Question: What is the estimated tax bill amount according to the document?
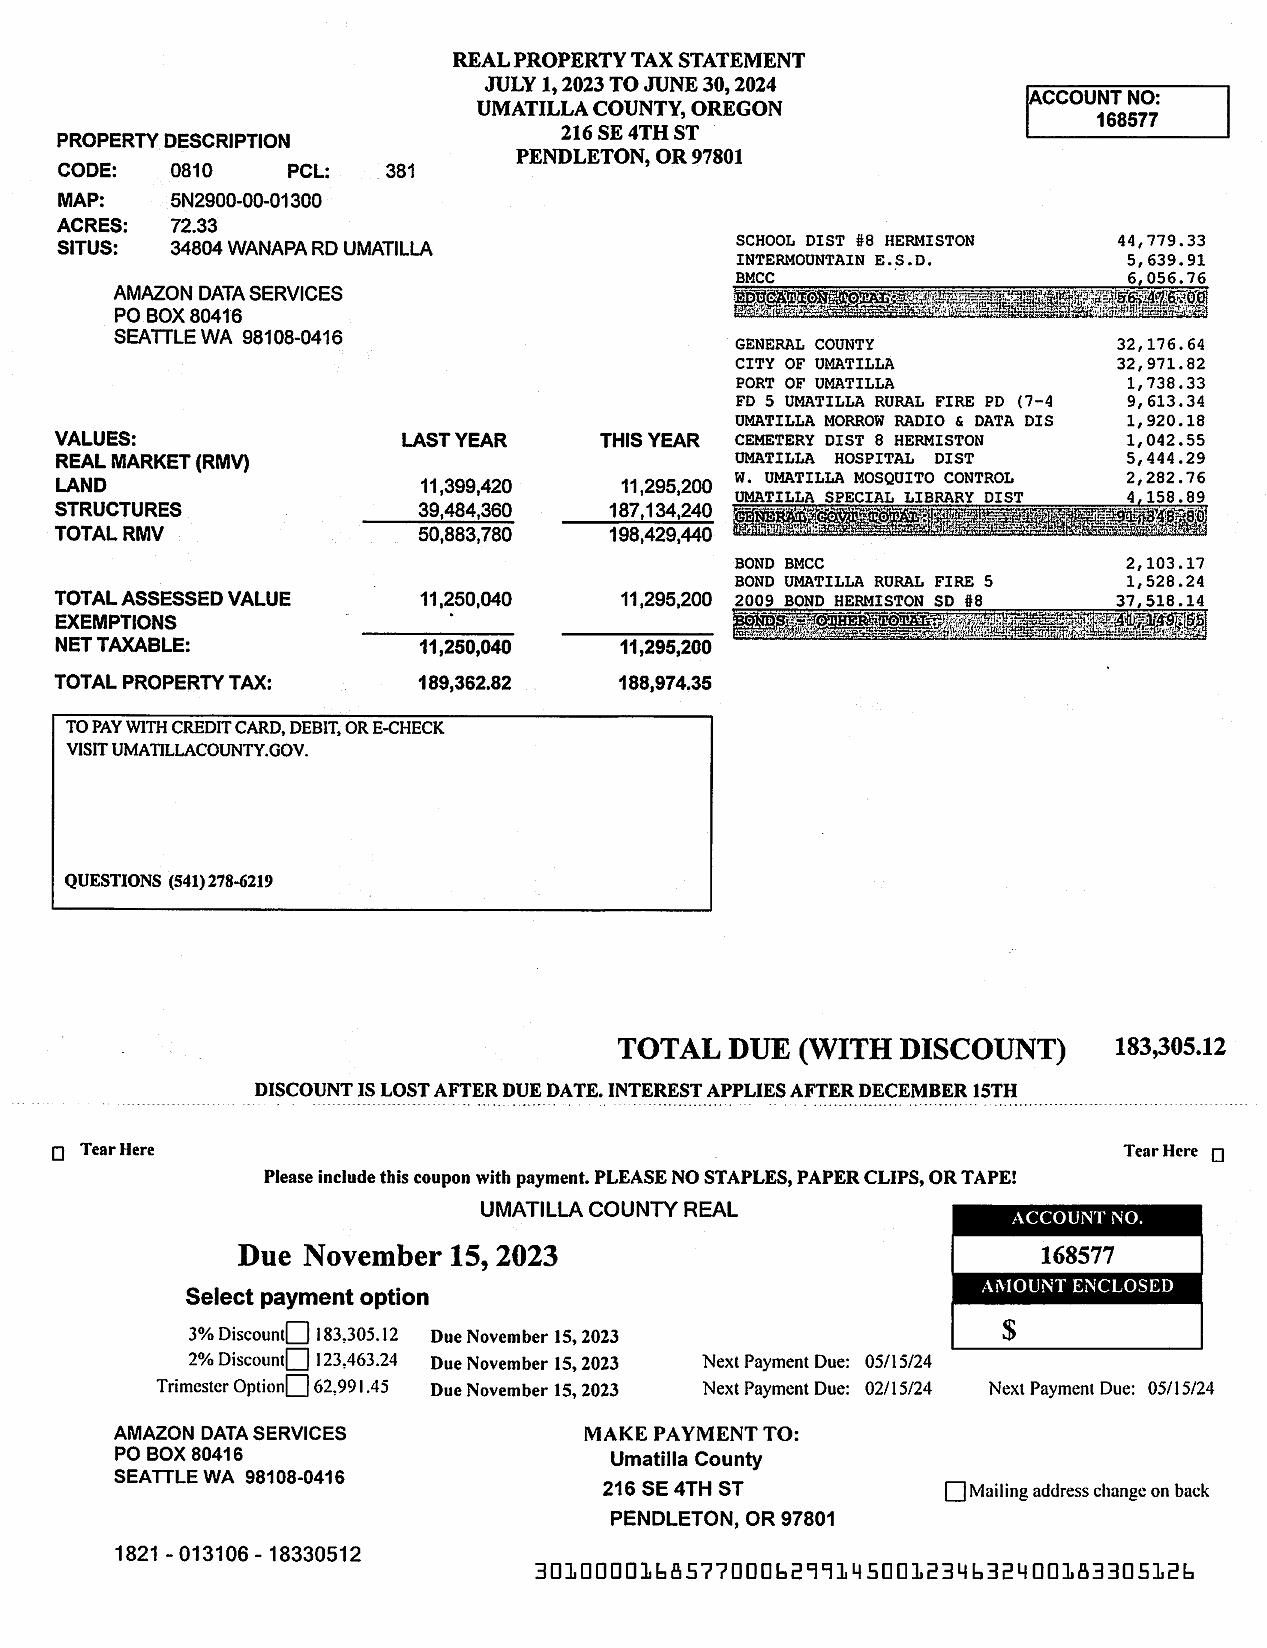
Answer: "188,974.35"